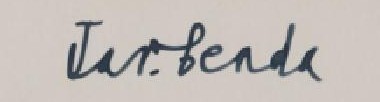
Signature of: jaroslav benda